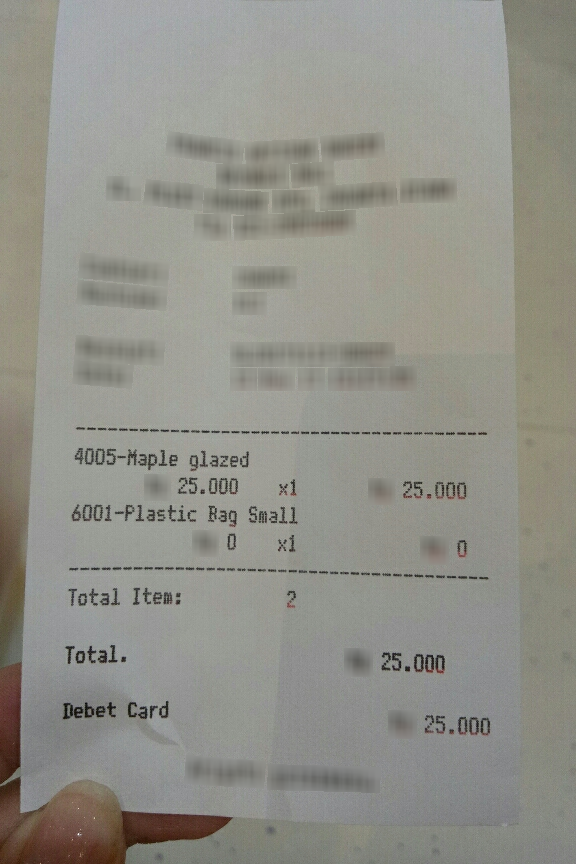
Number of items: 2
Total: 25.000
OCR text regions:
text: 4005-Maple
text: glazed
text: 25.000
text: x1
text: 25.000
text: 6001-Plastic
text: Bag
text: Small
text: 0
text: x1
text: 0
text: Total.
text: 25.000
text: Debet
text: Card
text: 25.000
text: Total
text: Item:
text: 2